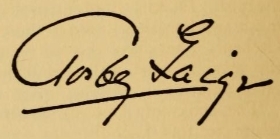
Signature of: crosby gaige